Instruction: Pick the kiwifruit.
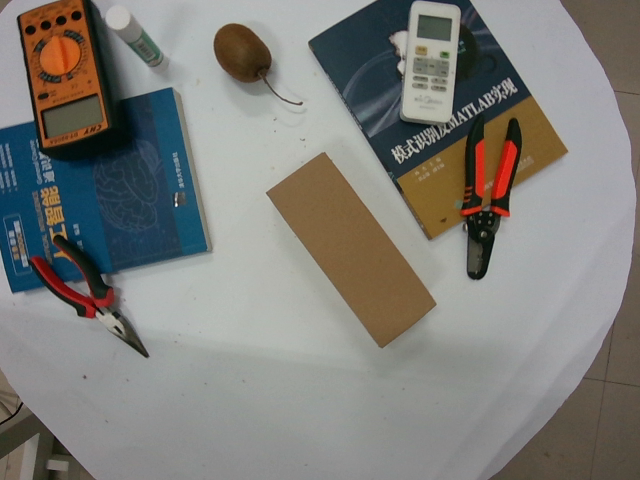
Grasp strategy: vertical